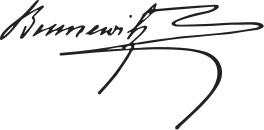
Signature of: antonín bennewitz